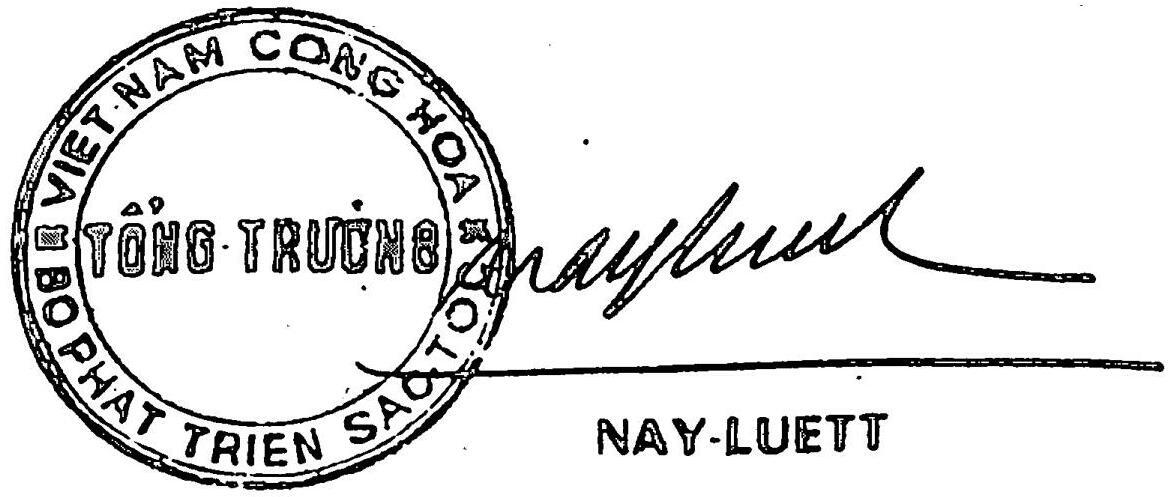
Signature of: nay luett